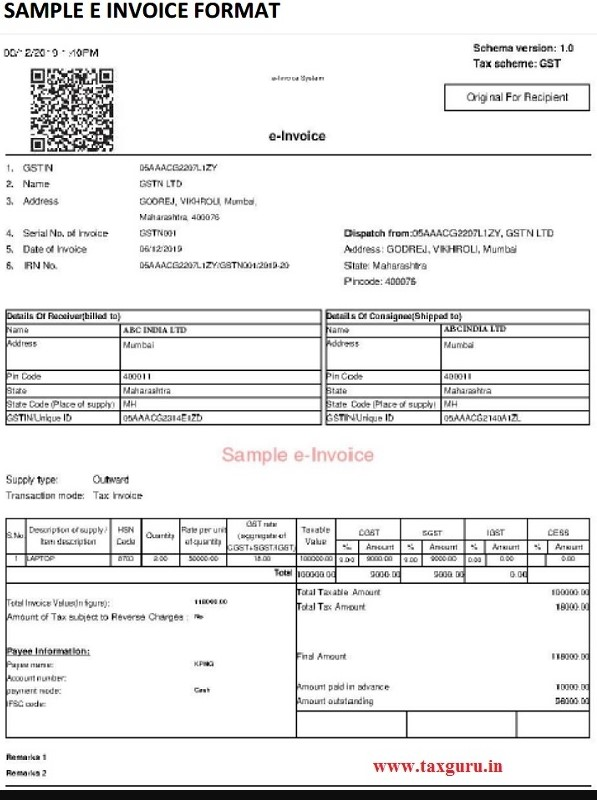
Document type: Invoice